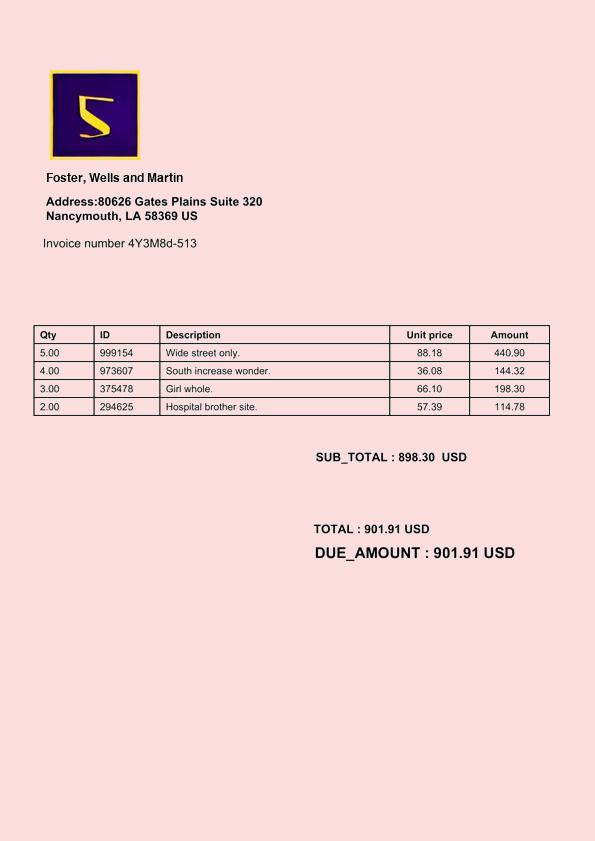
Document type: Invoice